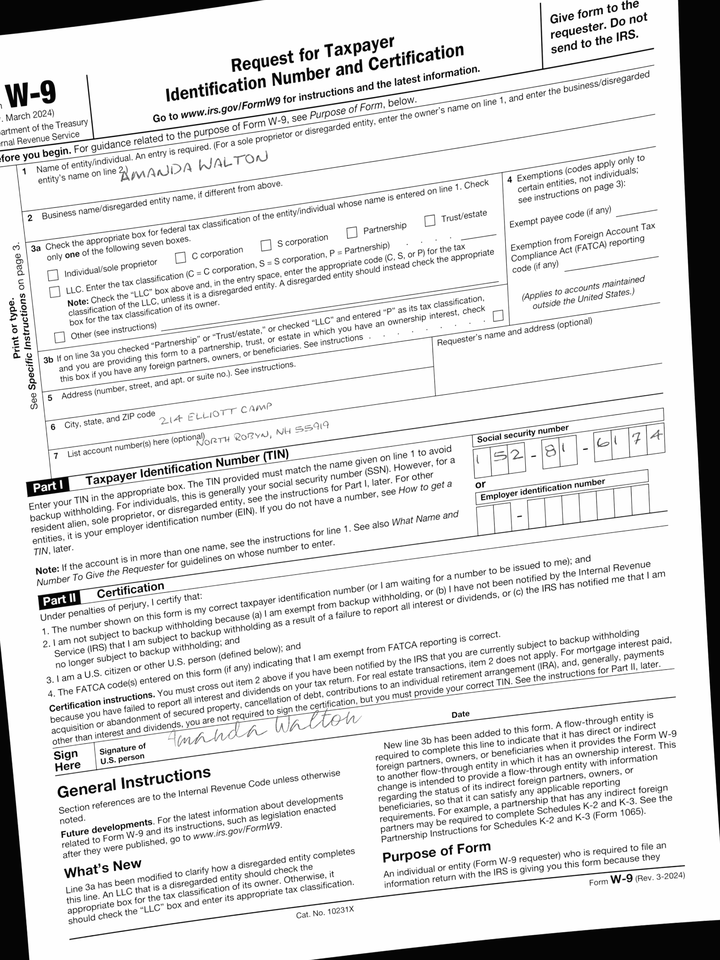
adr1: 214 Elliott Camp
adr2: North Robyn, NH 55919
cbx: no
ssn: 152816174
enm: Amanda Walton